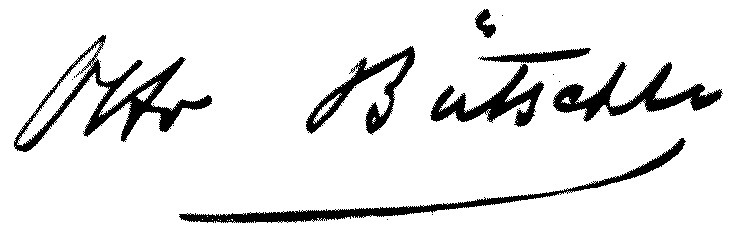
Signature of: otto bütschli